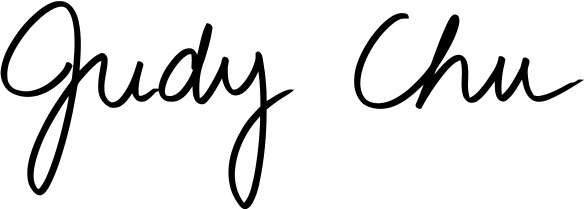
Signature of: judy chu